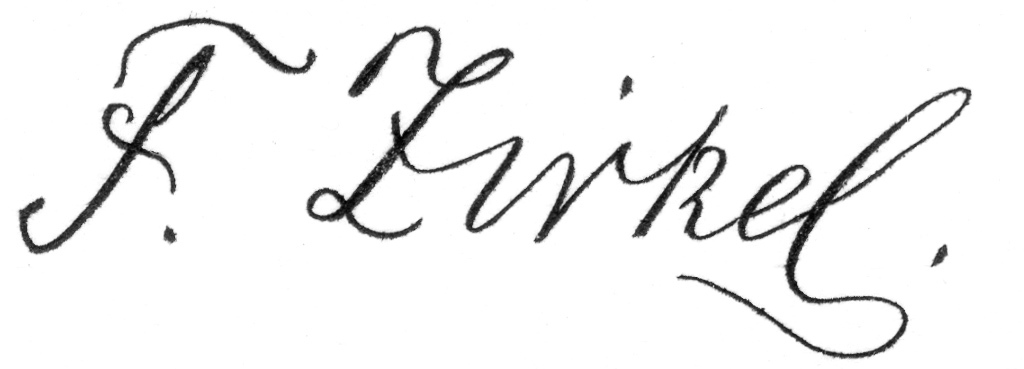
Signature of: ferdinand zirkel